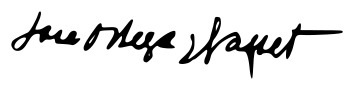
Signature of: josé ortega y gasset